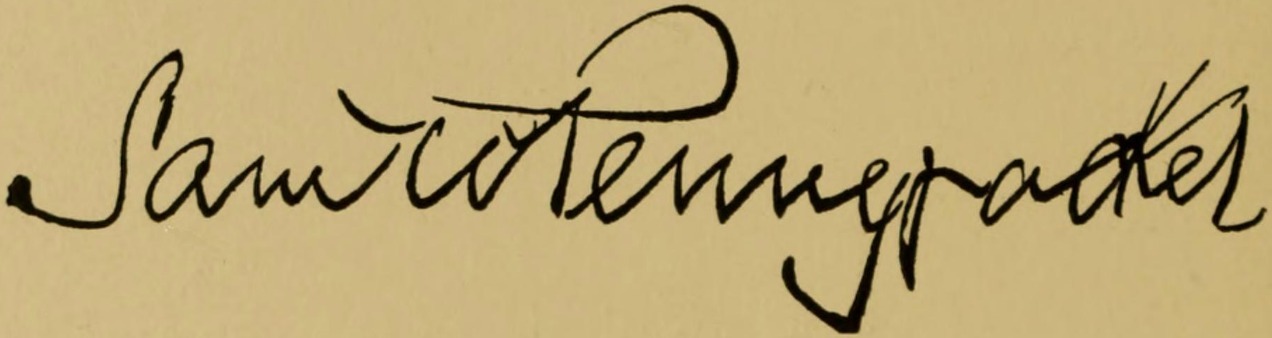
Signature of: samuel whitaker pennypacker